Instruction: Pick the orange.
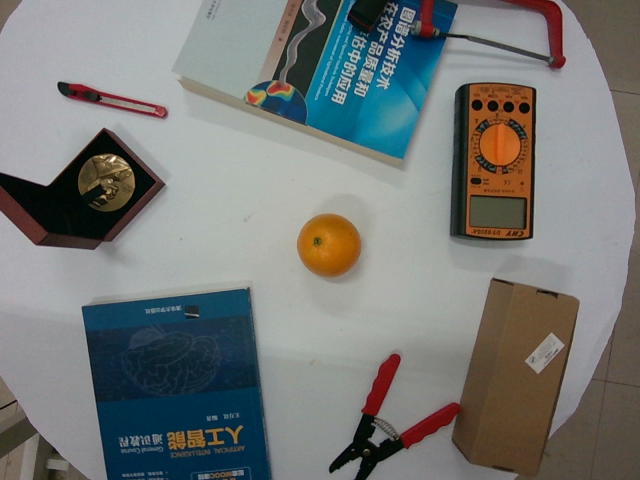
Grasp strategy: vertical